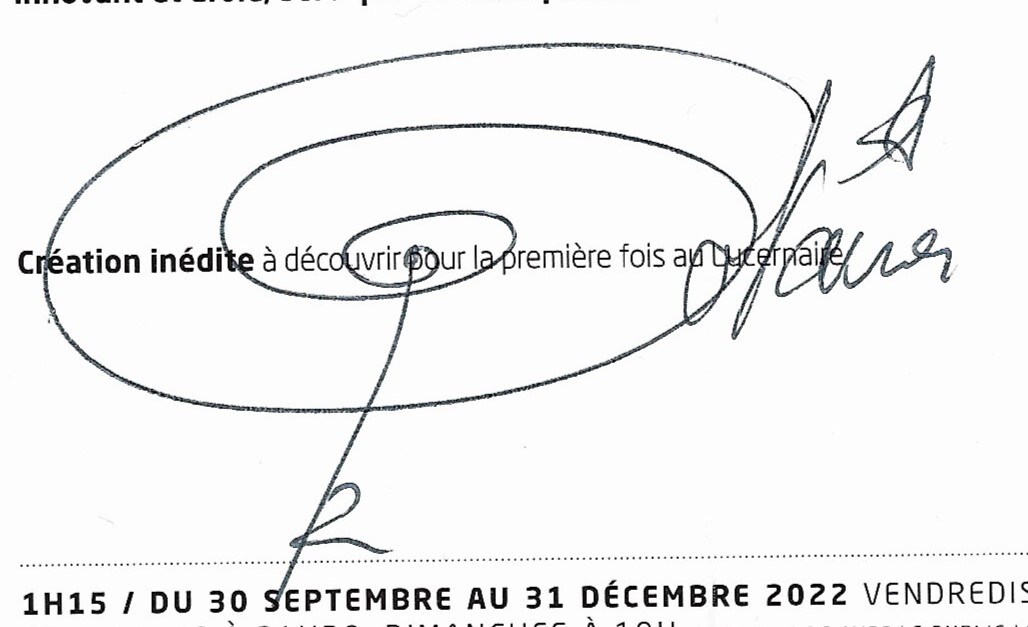
Signature of: richard gotainer